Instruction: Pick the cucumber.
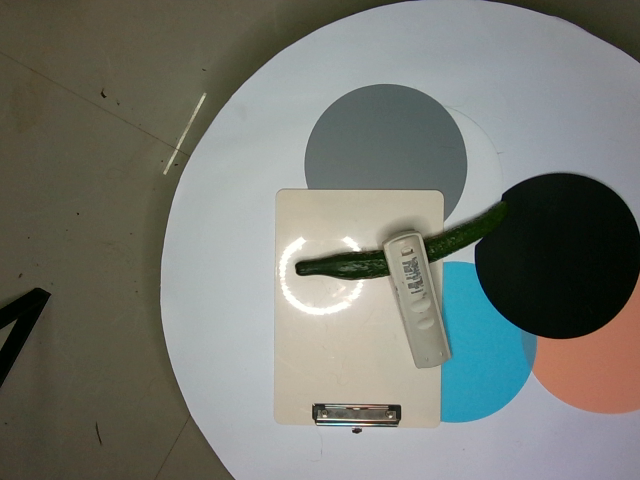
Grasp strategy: vertical